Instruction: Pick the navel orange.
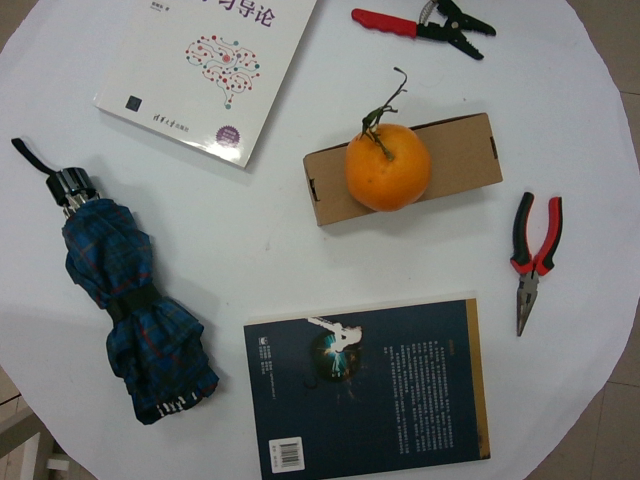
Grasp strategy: vertical